Question: What might the diagnosis be?
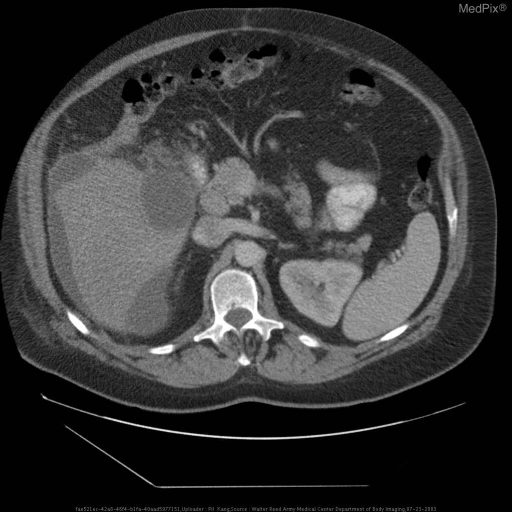
Answer: The possible diagnosis includes biliary leak, status post laparoscopic cholecystectomy.